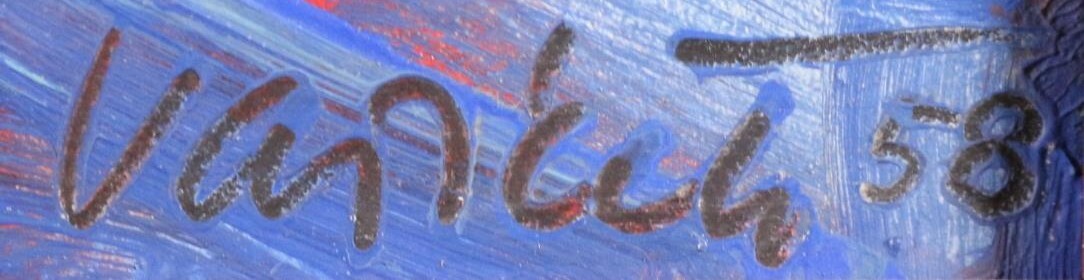
Signature of: vladimír vašíček